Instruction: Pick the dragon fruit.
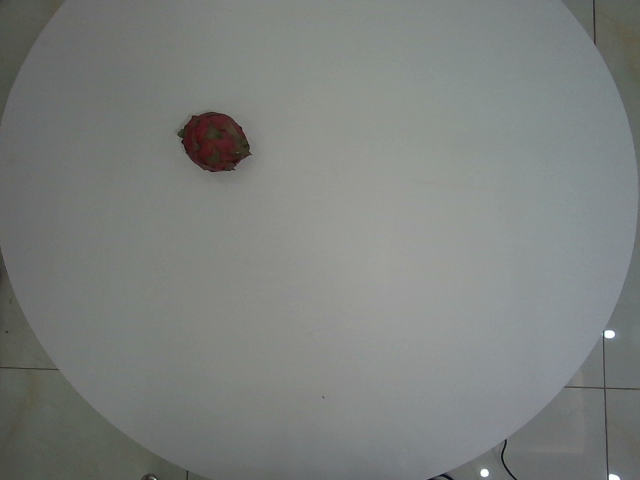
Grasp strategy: vertical